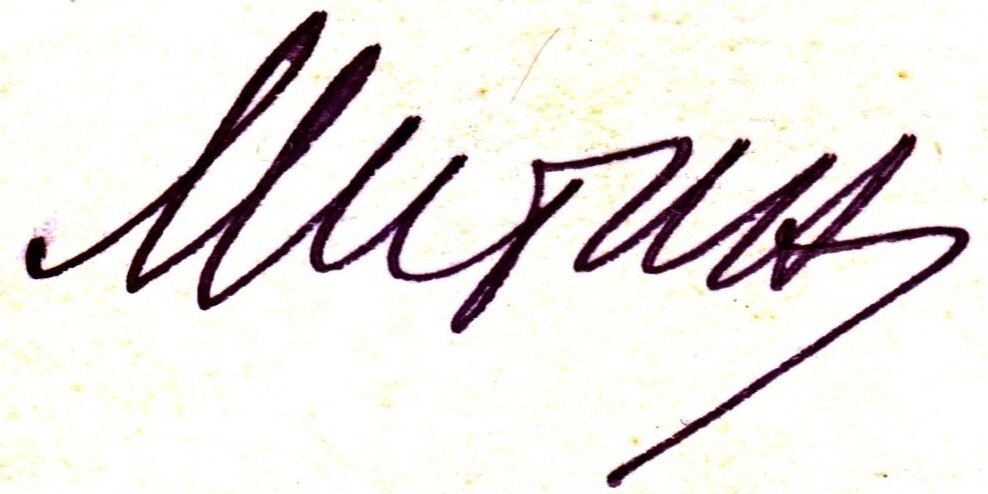
Signature of: mark mitin